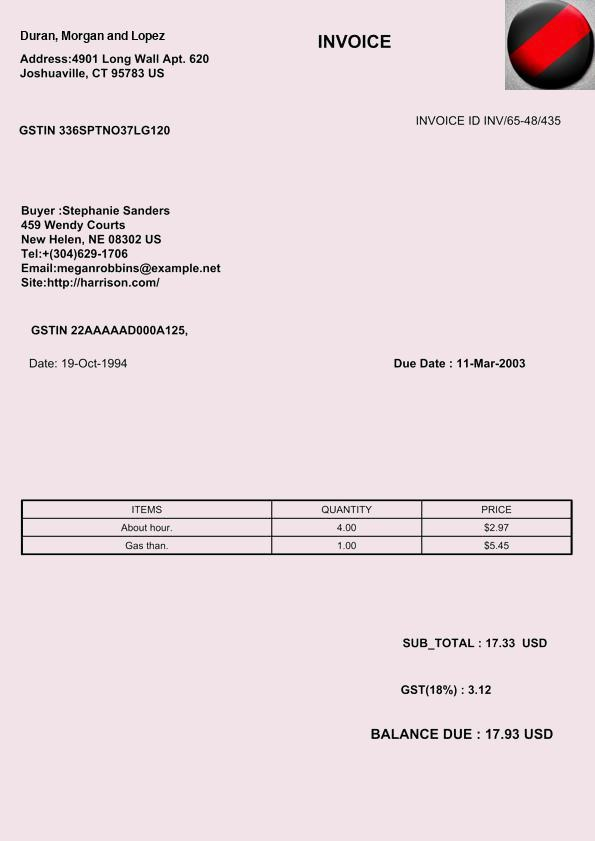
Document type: Invoice